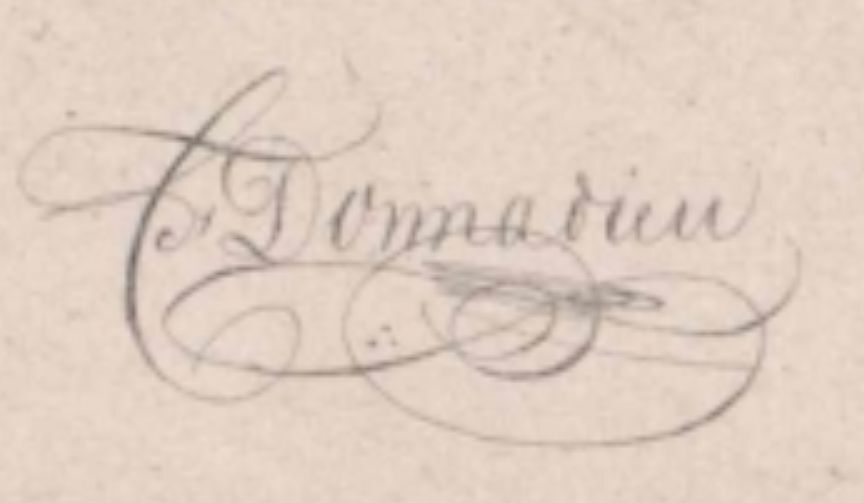
Signature of: c f donnadieu